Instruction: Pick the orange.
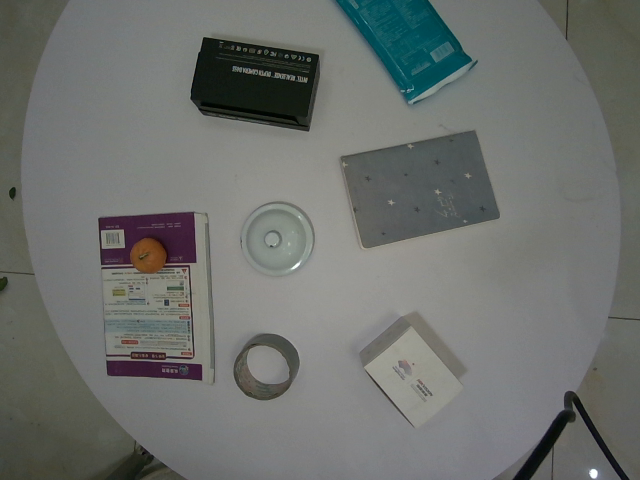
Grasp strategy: vertical